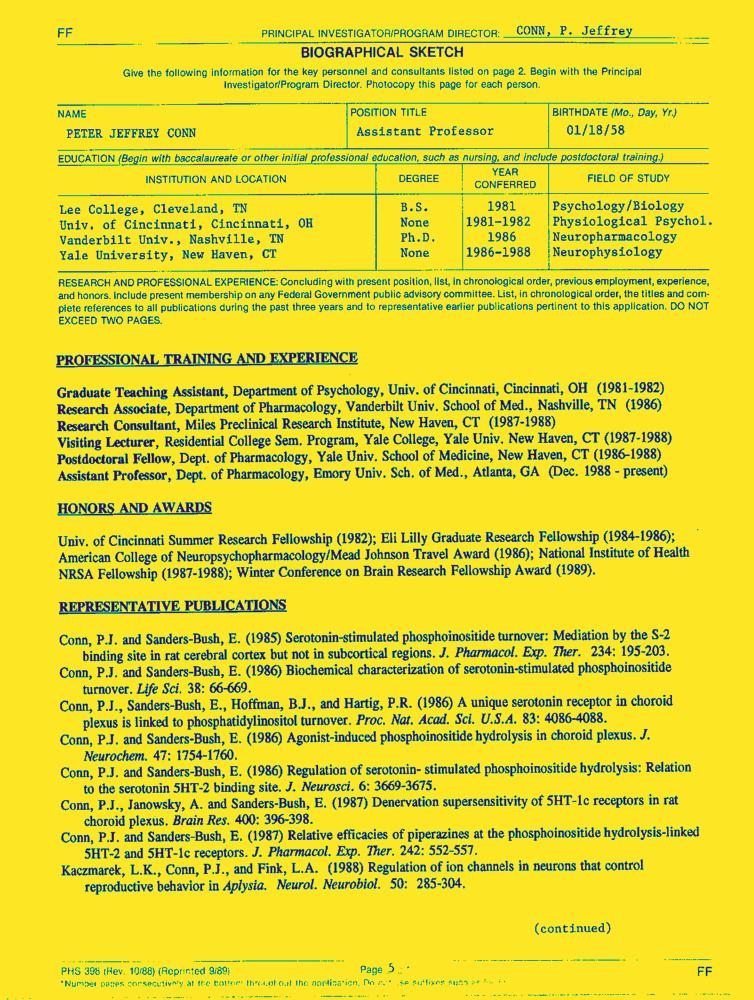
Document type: Resume-Doc